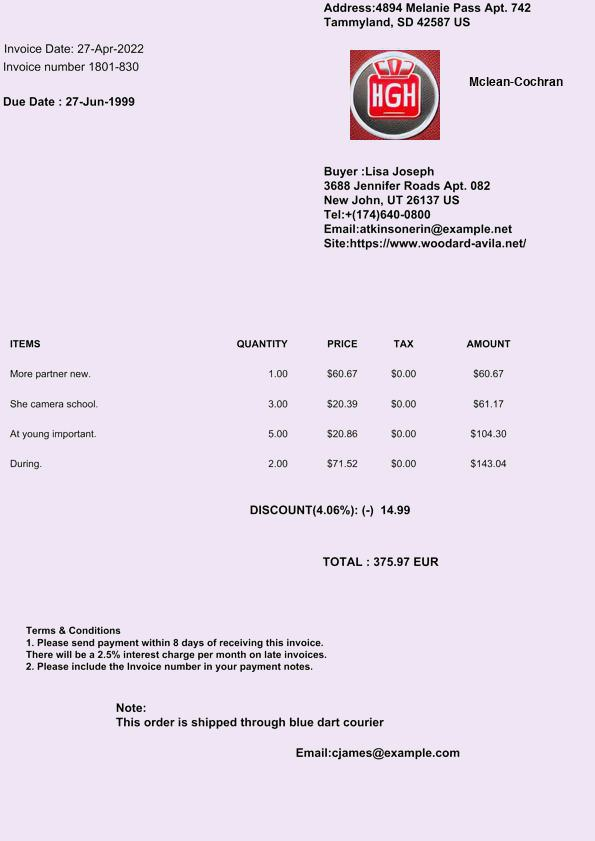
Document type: Invoice